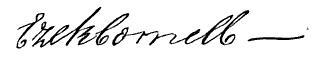
Signature of: ezekiel cornell